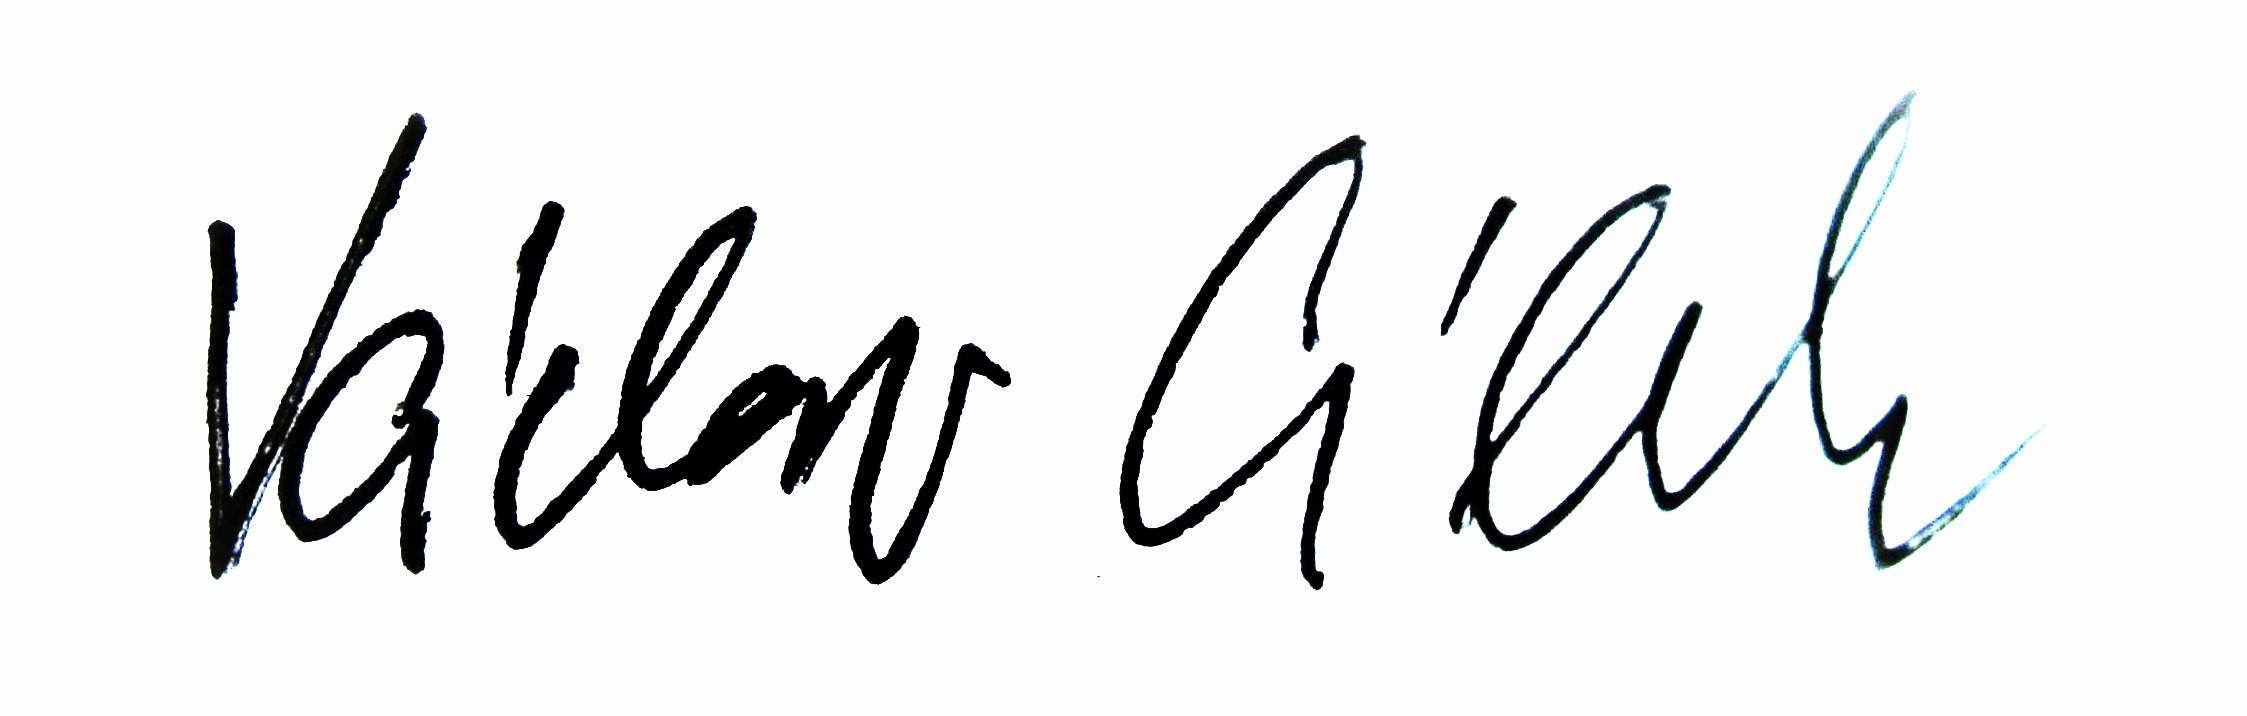
Signature of: václav cílek